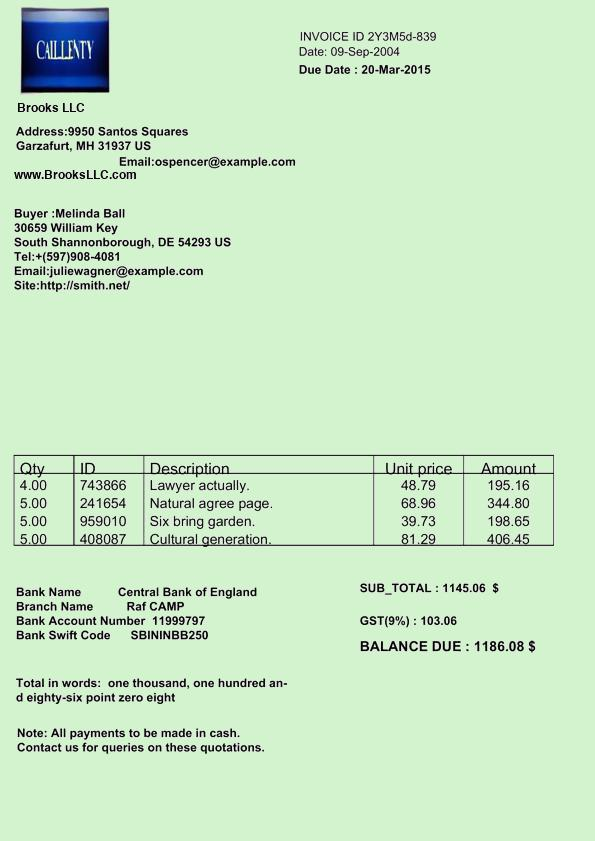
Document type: Invoice